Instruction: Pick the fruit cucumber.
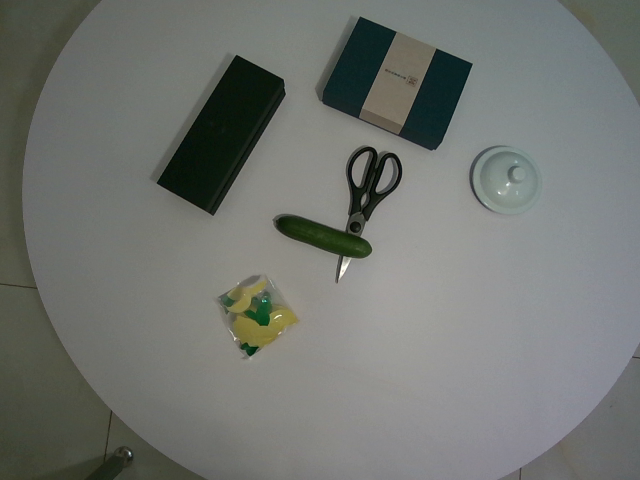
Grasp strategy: vertical